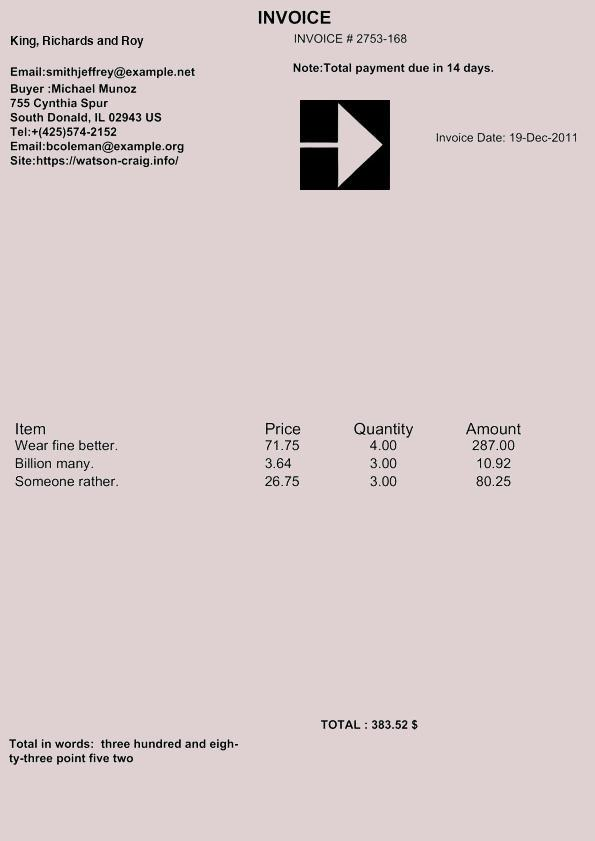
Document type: Invoice